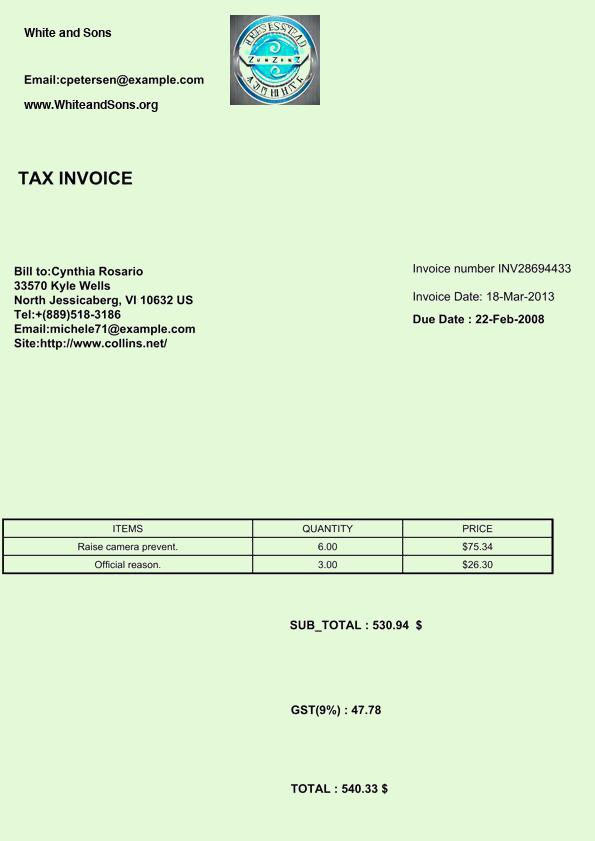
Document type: Invoice